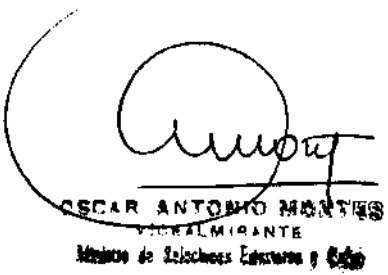
Signature of: oscar antonio montes